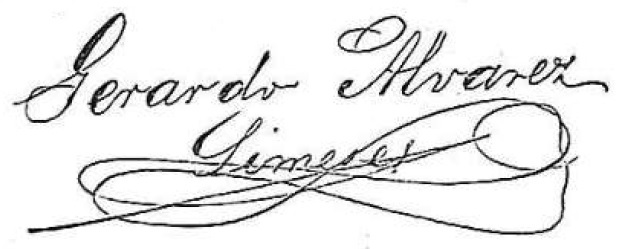
Signature of: xerardo álvarez limeses